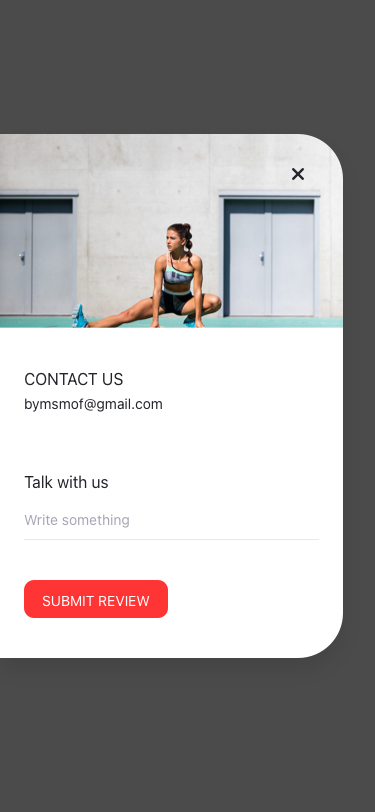
Text in this UI design:
SUBMIT REVIEW
CONTACT US
Talk with us
bymsmof@gmail.com
Write something